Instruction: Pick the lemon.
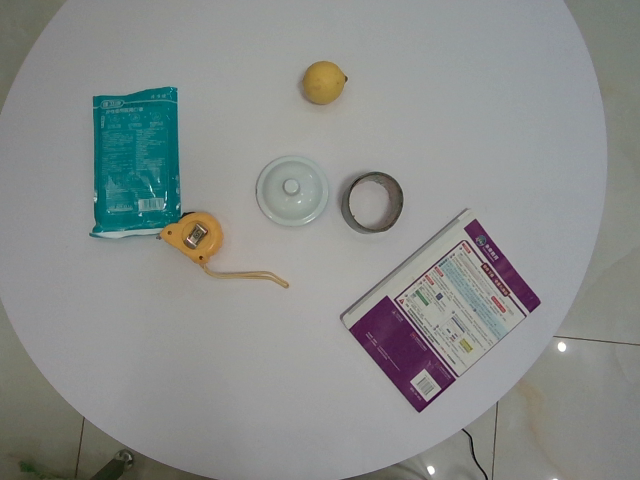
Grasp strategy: vertical